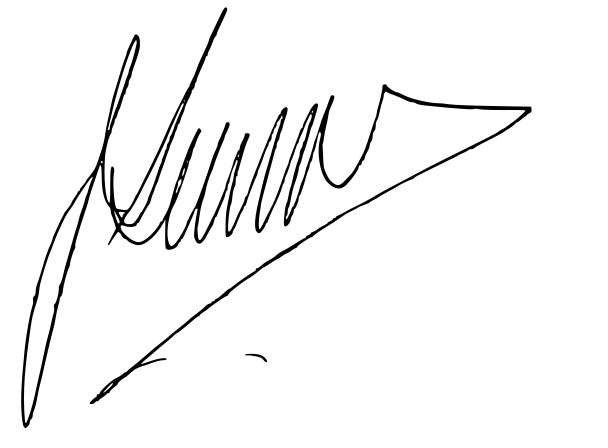
Signature of: jorge serrano elías